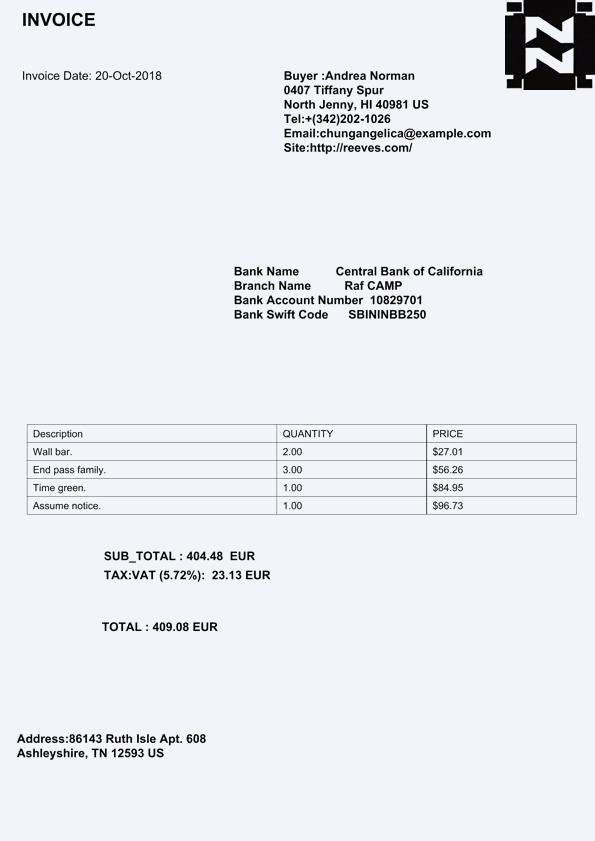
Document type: Invoice